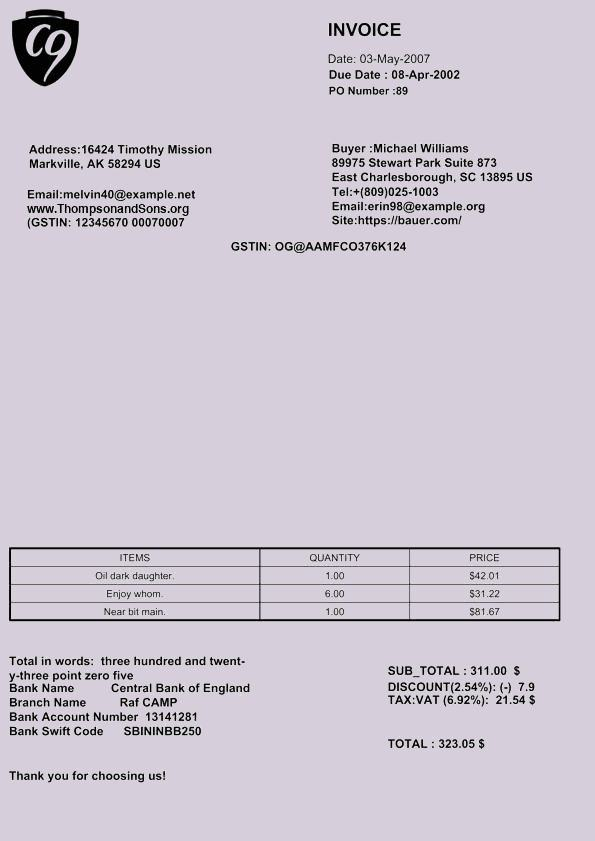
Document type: Invoice